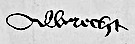
Signature of: albrecht iii achilles elector of brandenburg